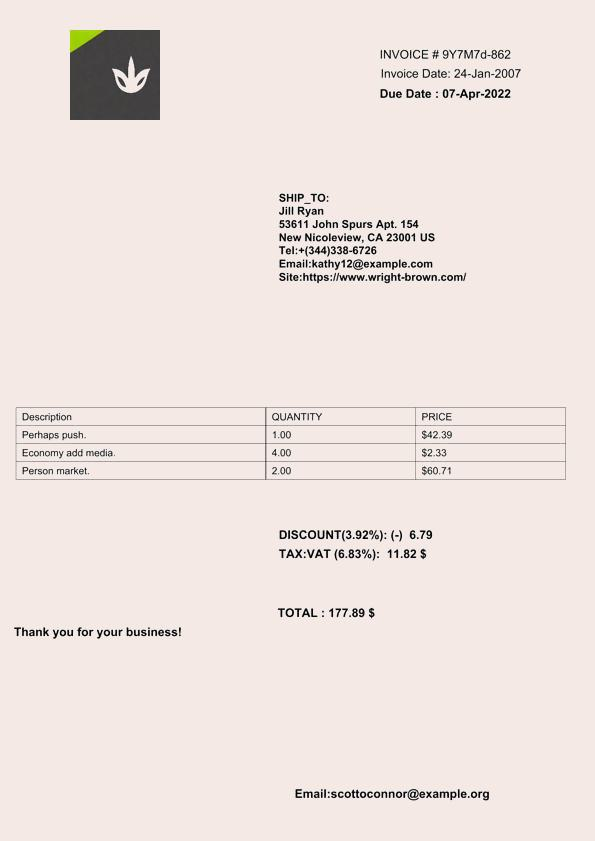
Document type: Invoice